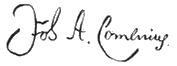
Signature of: john amos comenius